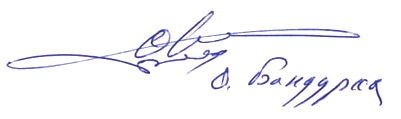
Signature of: oleksandr bandurka